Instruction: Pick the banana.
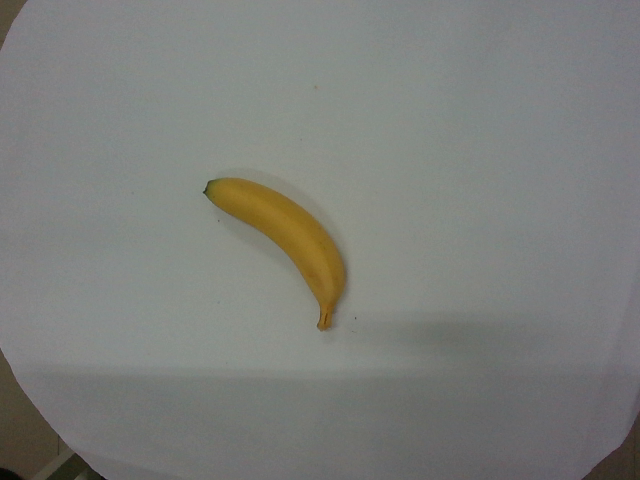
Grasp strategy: vertical